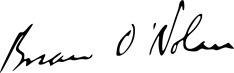
Signature of: brian o nolan